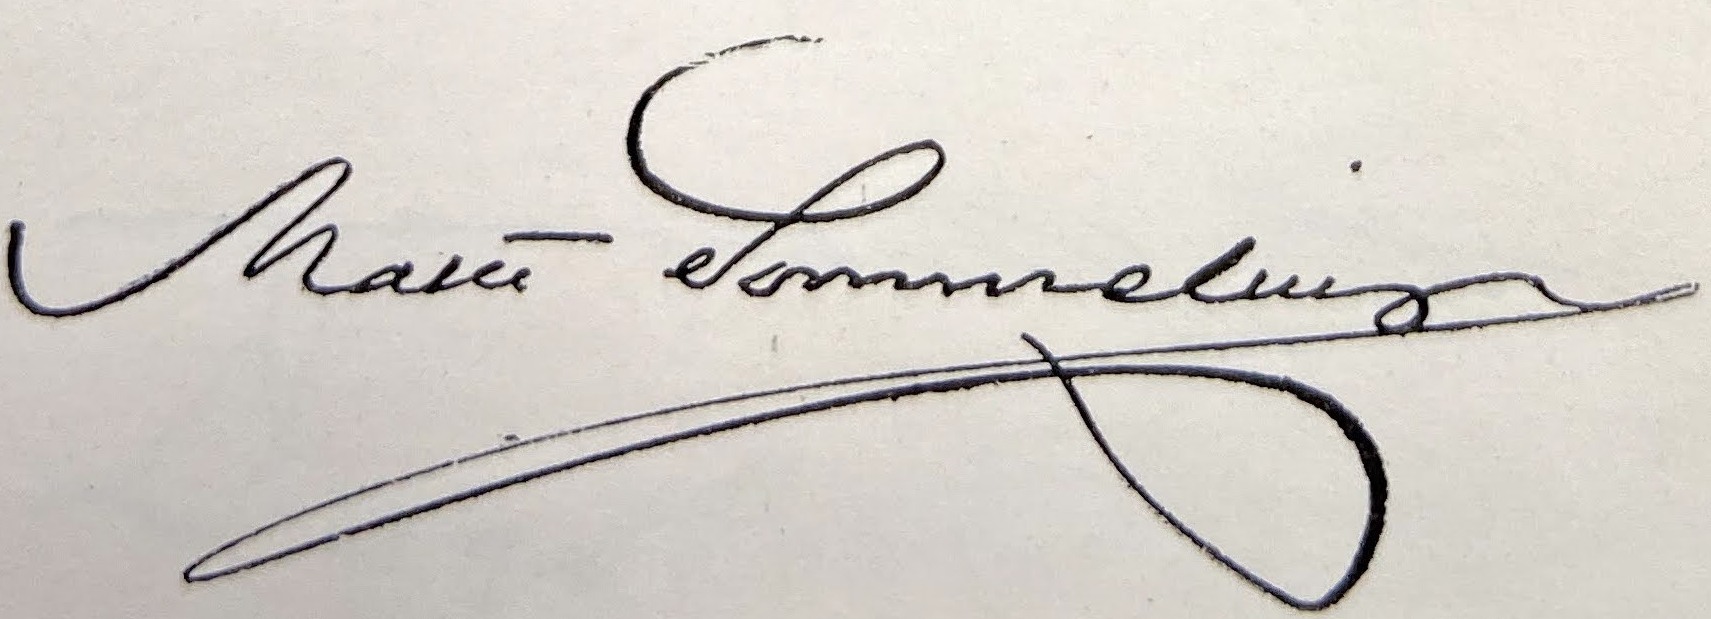
Signature of: malte sommelius